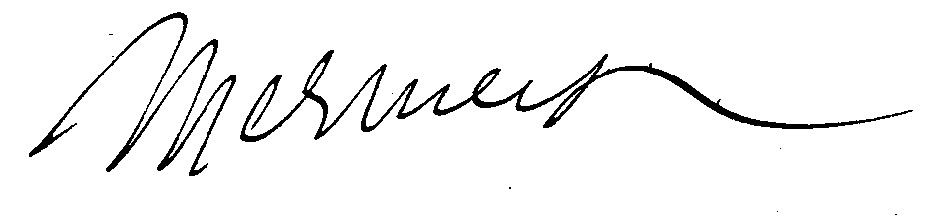
Signature of: gabriel terrail